Question: What was observed in the imaging?
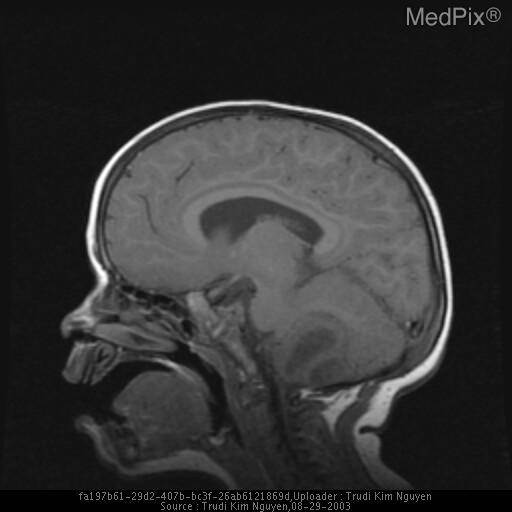
Answer: The imaging shows Contrast head CT is significant for a multiloculated cystic posterior fossa midline mass that is adjacent to the torcula with a portion extending into the occipital calvarium. This mass is low in density with HU measuring 17. There is rim enhancement with several internal septations. There is distortion of the 4th. ventricle with associated dilatation of the temporal horns.  Bone windows demonstrate smooth calvarial remodeling of the occiput with a small focal dehiscence within the bone that may represent a sinus tract. The overlying skin is unremarkable.

Brain MRI again demonstrates this intra- extraaxial posterior fossa mass with homogeneous increased T2 , decreased T1 signal. DWI demonstrates marked restricted diffusion which darkens on the ADC map suggesting an abscess, epidermoid,dermoid or other process with restricted diffusion. Mass effect with hydrocephalus is again demonstated. Findings are consistent with a multiloculated intra and extraaxial posterior fossa mass most consistent with cerebritis/abscess. Given the bony remodeling and midline location, findings are most consistent with a congenital process such as dermoid which has become secondarily infected. Multiloculated intra- and extra-axial posterior fossa mass.